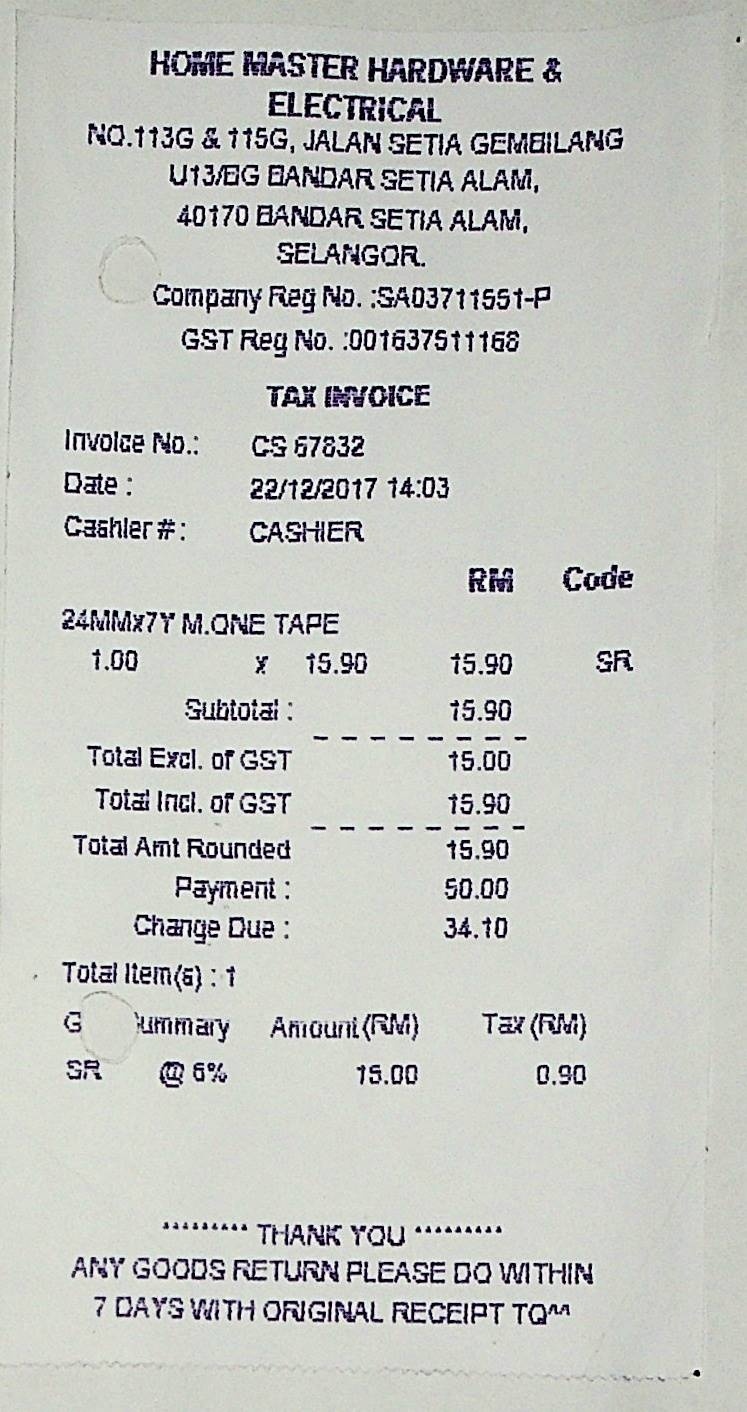
HOME MASTER HARDWARE &
ELECTRICAL
NO.113G & 115G, JALAN SETIA GEMBILANG
U13/BG BANDAR SETIA ALAM,
40170 BANDAR SETIA ALAM,
SELANGOR.
COMPANY REG NO. :SA03711551-P
GST REG NO. :001637511168
TAX INVOICE
INVOLCE NO.:
DATE :
22/12/2017 14:03
CASHLER # :
CASHIER
RM
CODE
24MMX7Y M.ONE TAPE
1.00
X
15.90
15.90
SR
SUBTOTAL :
15.90
TOTAL EXCL. OF GST
15.00
TOTAL INCL. OF GST
15.90
TOTAL AMT ROUNDED
15.90
PAYMENT :
50.00
CHANGE DUE :
34.10
TOTAL ITEM(S) : 1
G
AMOUNT(RM)
TAX(RM)
SR
@ 6%
15.00
0.90
THANK YOU
ANY GOODS RETURN PLEASE DO WITHIN
7 DAYS WITH ORIGINAL RECEIPT TQ^^
CS 67832
UMMARY